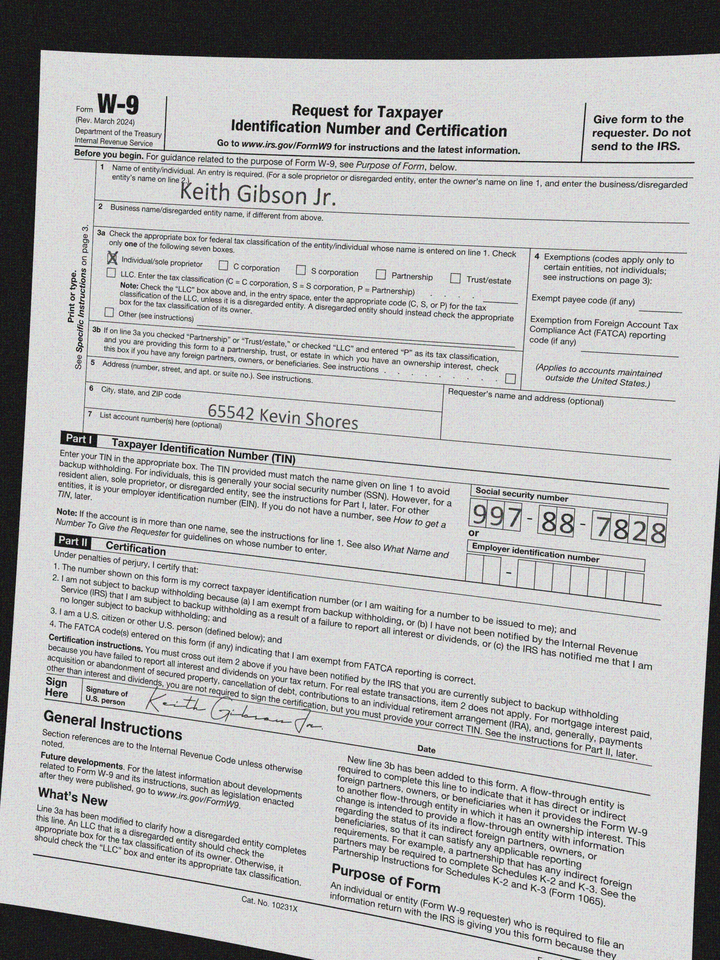
adr1: 65542 Kevin Shores
cbx: yes
ssn: 997887828
enm: Keith Gibson Jr.